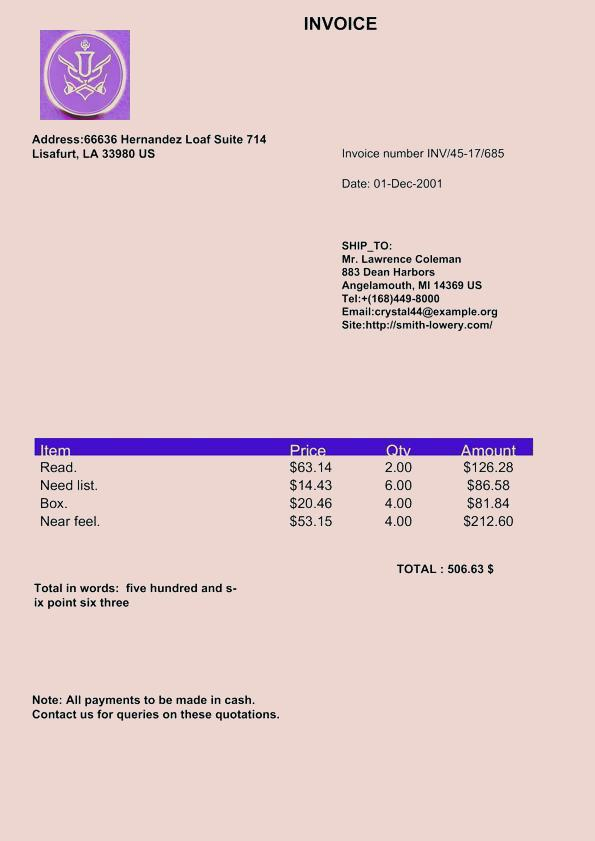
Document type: Invoice